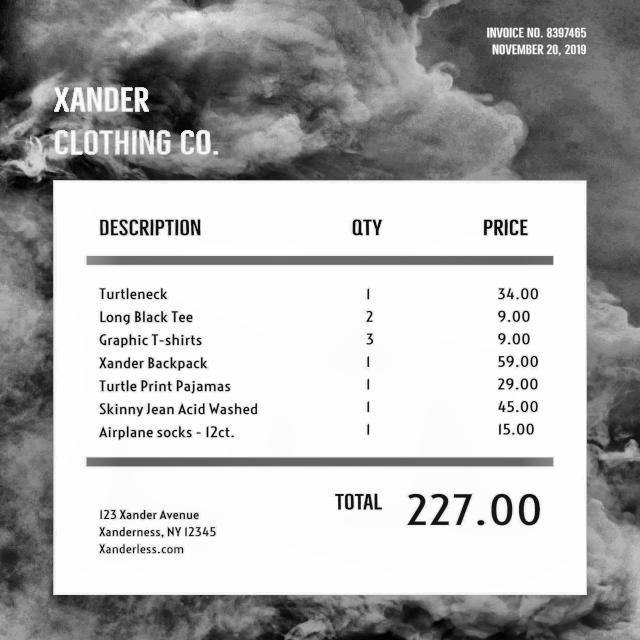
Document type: Invoice